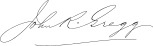
Signature of: john robert gregg